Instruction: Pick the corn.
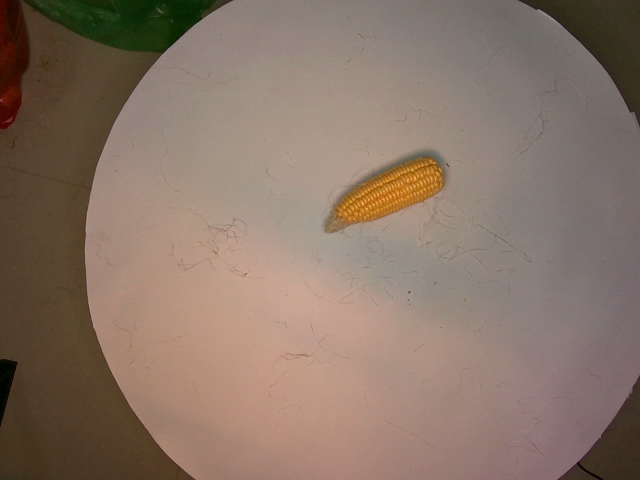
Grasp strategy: vertical